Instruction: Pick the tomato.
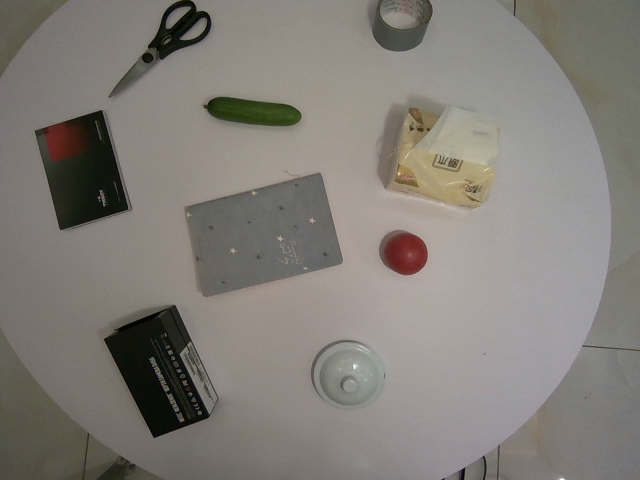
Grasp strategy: vertical